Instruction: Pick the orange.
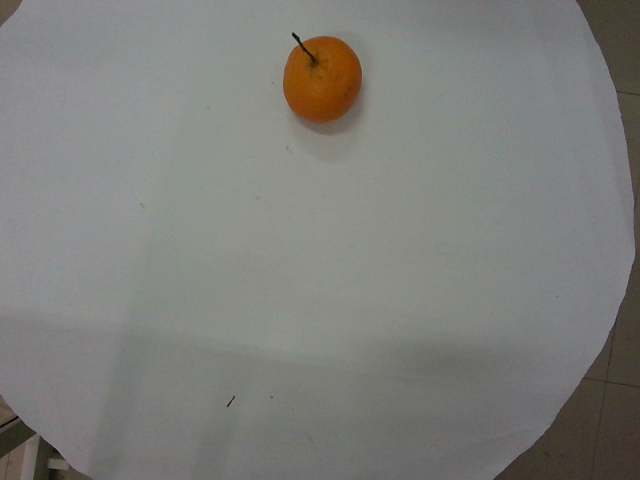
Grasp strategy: vertical